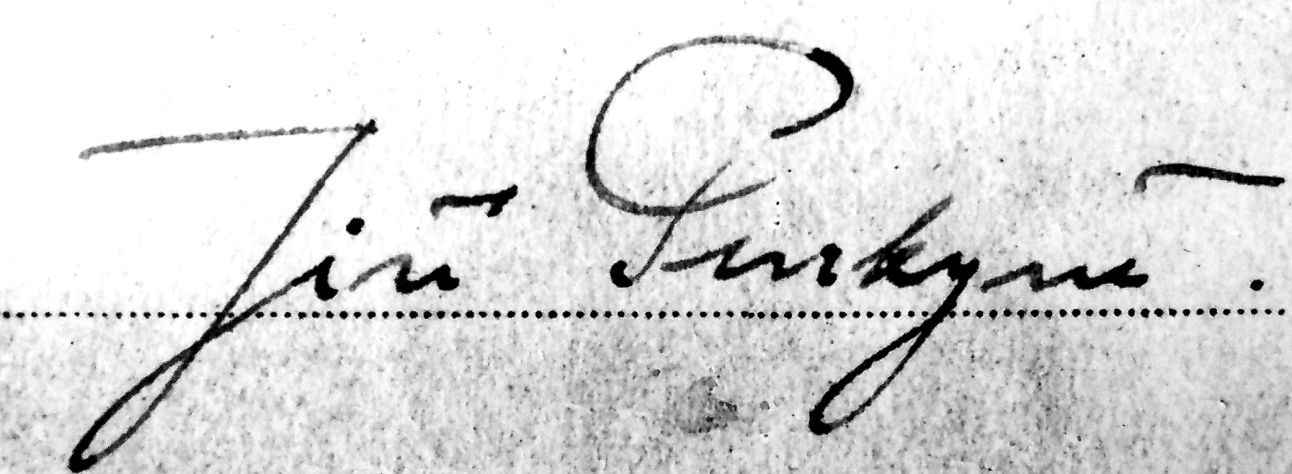
Signature of: jiří purkyně